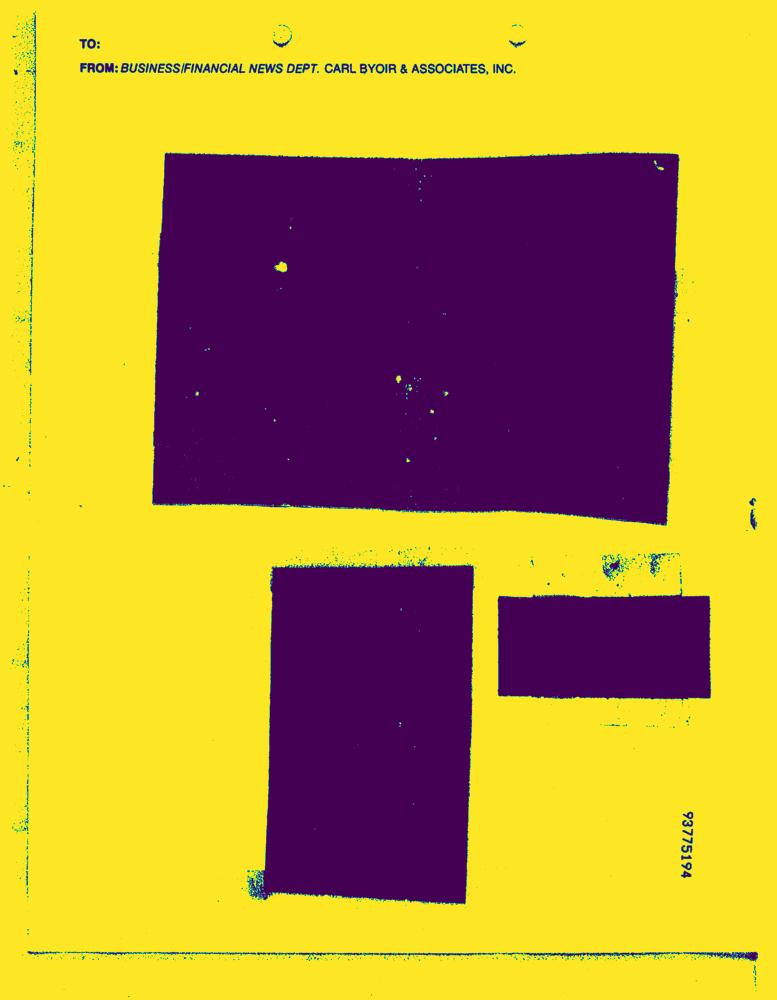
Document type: News-Article